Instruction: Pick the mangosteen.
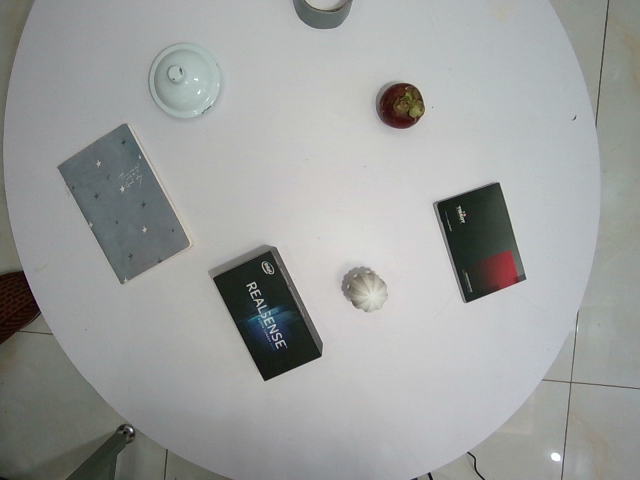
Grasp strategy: vertical